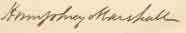
Signature of: humphrey marshall